Can you pull out the amount in words, numerical amount, payee's name, date of the cheque, and the bank's name from the image?
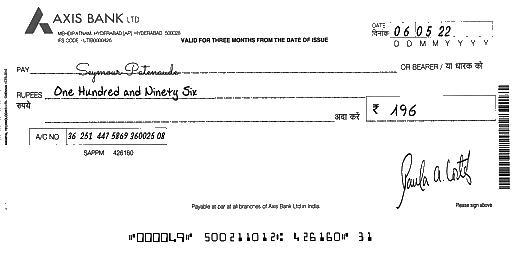
amt_in_words: One Hundred and Ninety Six
amt_in_figures: 196
payee_name: Seymour Patenaude
bank_name: AXIS BANK
cheque_date: 06/05/22